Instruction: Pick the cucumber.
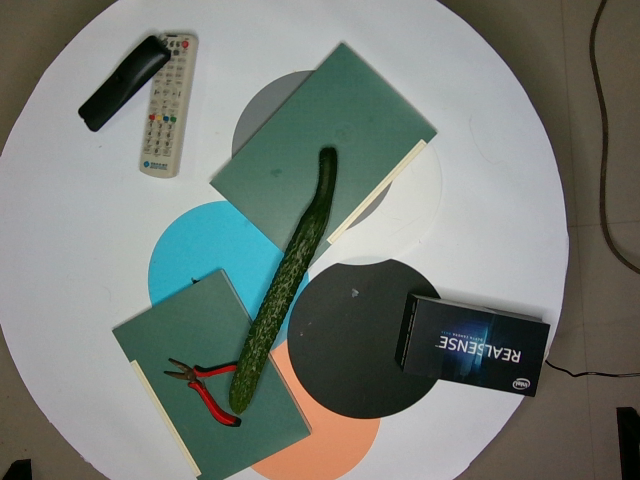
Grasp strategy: vertical